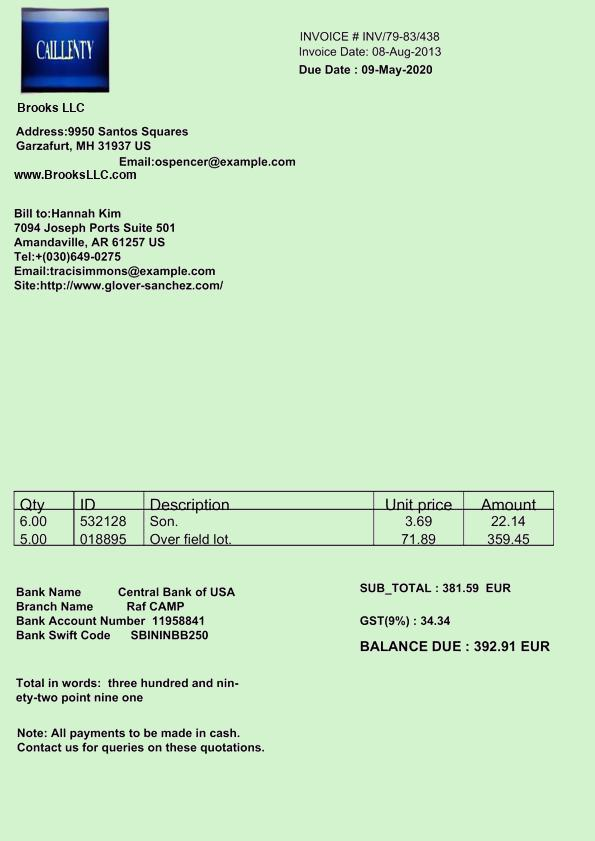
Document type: Invoice